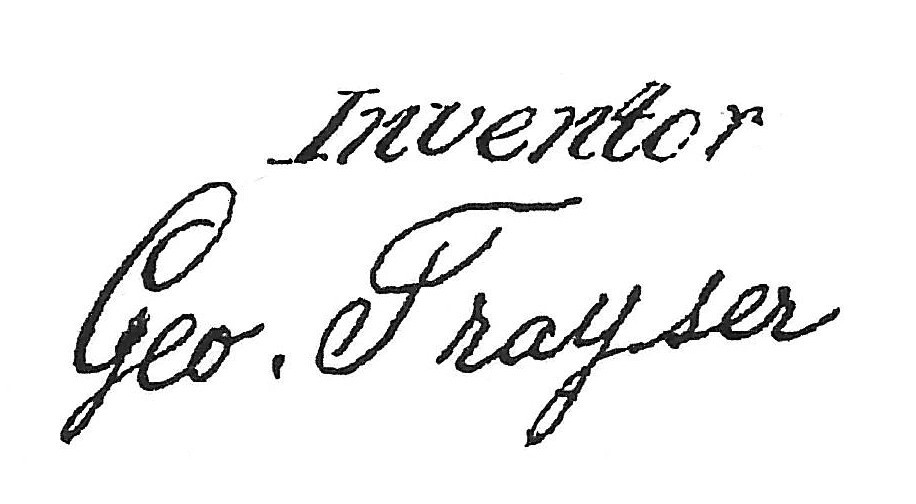
Signature of: george trayser